Question: What might the diagnosis be?
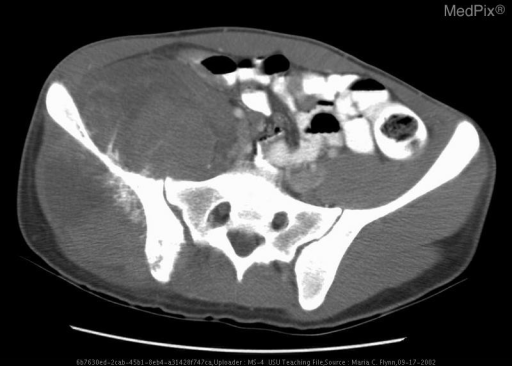
Answer: The possible diagnosis includes Ewing Sarcoma, lymphoma, osteolytic osteosarcoma.